Question: How does the patient history play a role?
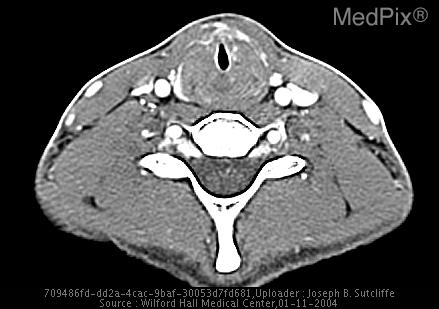
Answer: The patient's history of Patient presented with a 2 month history of increasing inspiratory and expiratory stridor which began after 2 separate sinus surgeries.

Pertinent history is that the patient experienced her first episode of epistaxis several years prior to surgery and had multiple subsequent clinical visits for sinusitis.

She also has a remote history of migratory arthralgias/joint effusions/fevers and ulcerative colitis (diagnosed by colonscopy). is key in understanding the case.